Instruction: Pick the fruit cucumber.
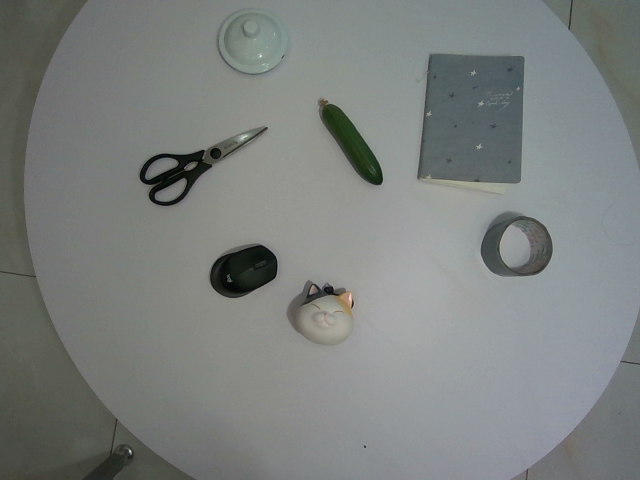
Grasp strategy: vertical